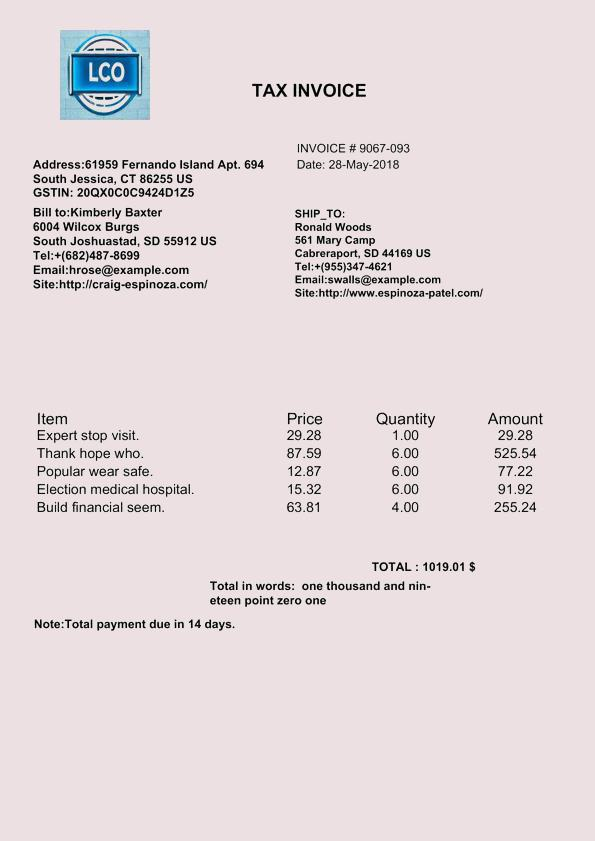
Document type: Invoice